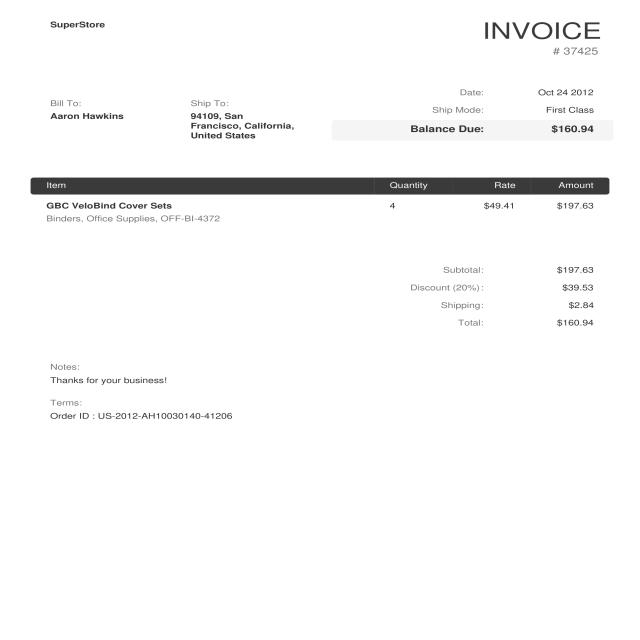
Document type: Invoice